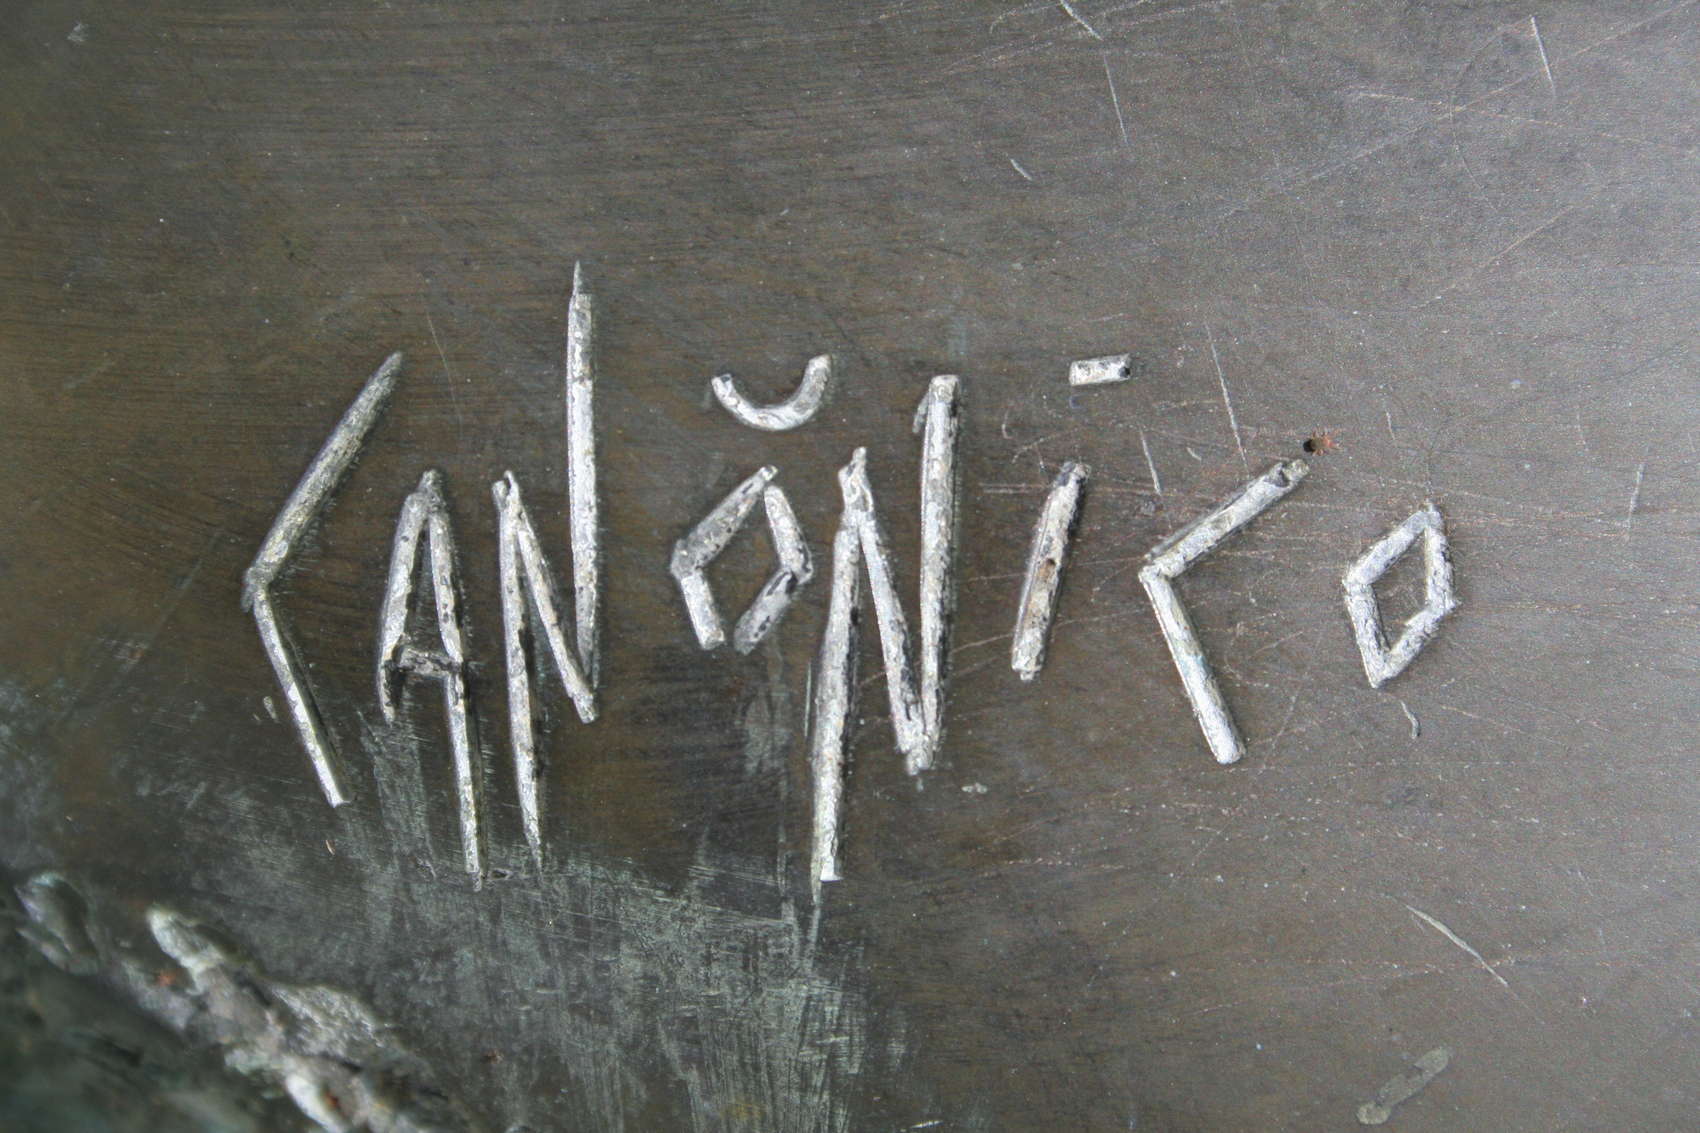
Signature of: vicente vázquez canónico